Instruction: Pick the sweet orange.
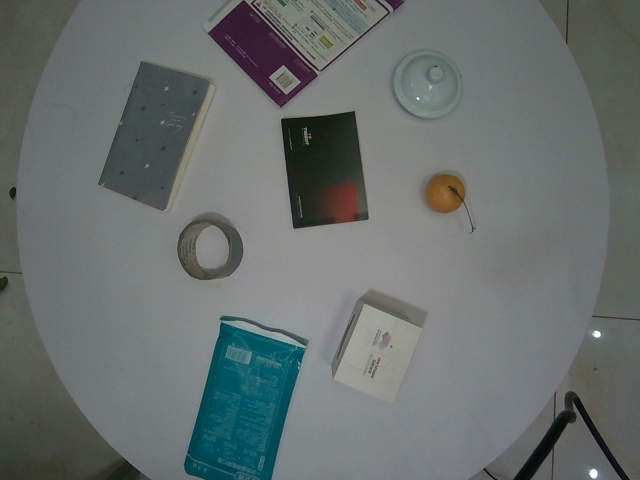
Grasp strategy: vertical